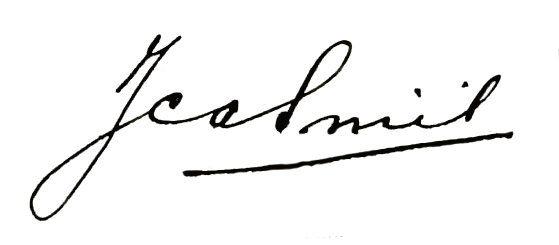
Signature of: johannes christiaan antonie smit